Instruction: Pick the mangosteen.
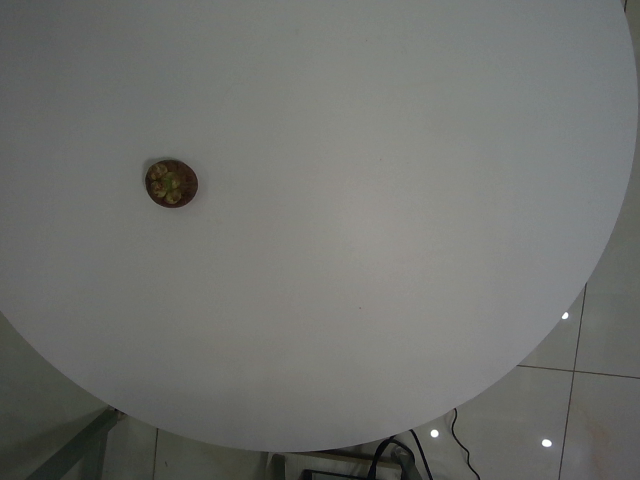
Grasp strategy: vertical